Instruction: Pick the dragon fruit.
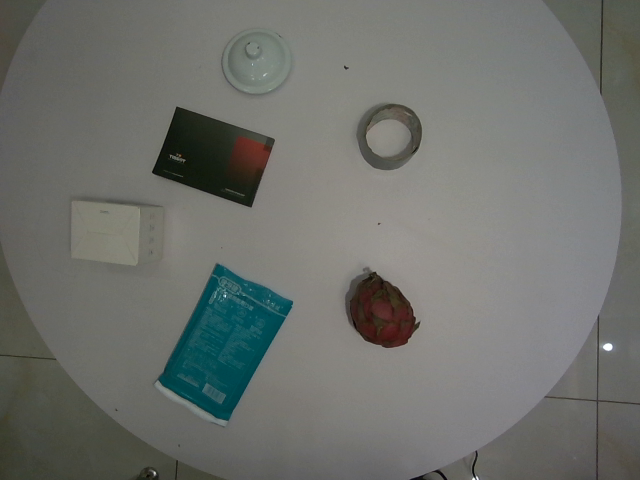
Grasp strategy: vertical